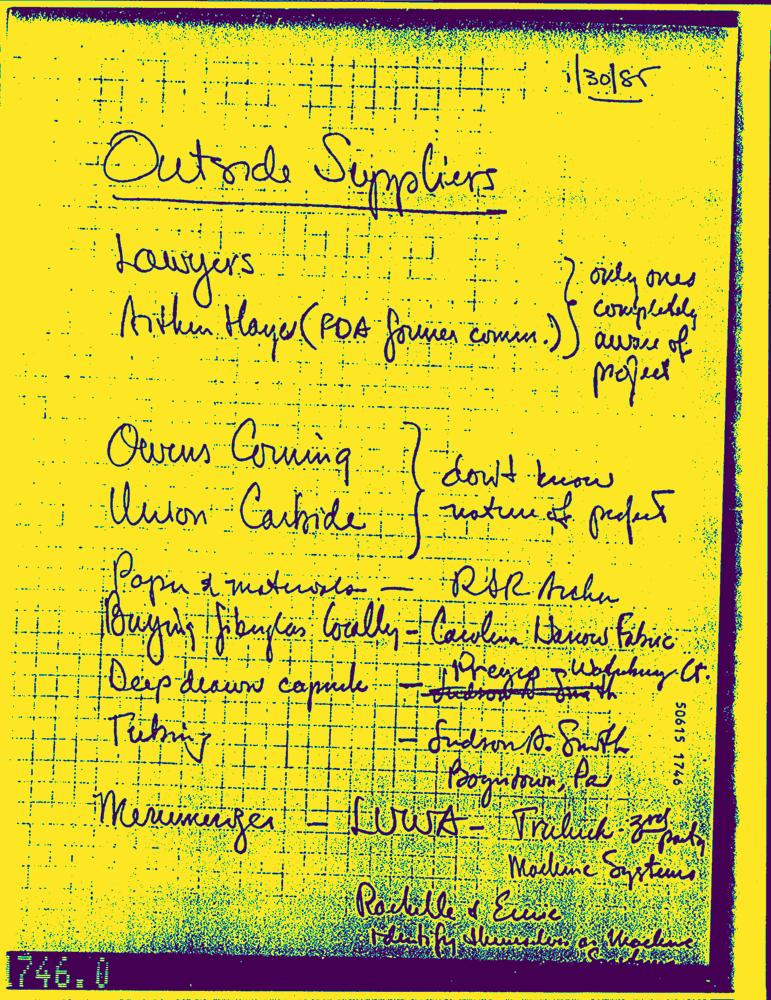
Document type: Hand-Written